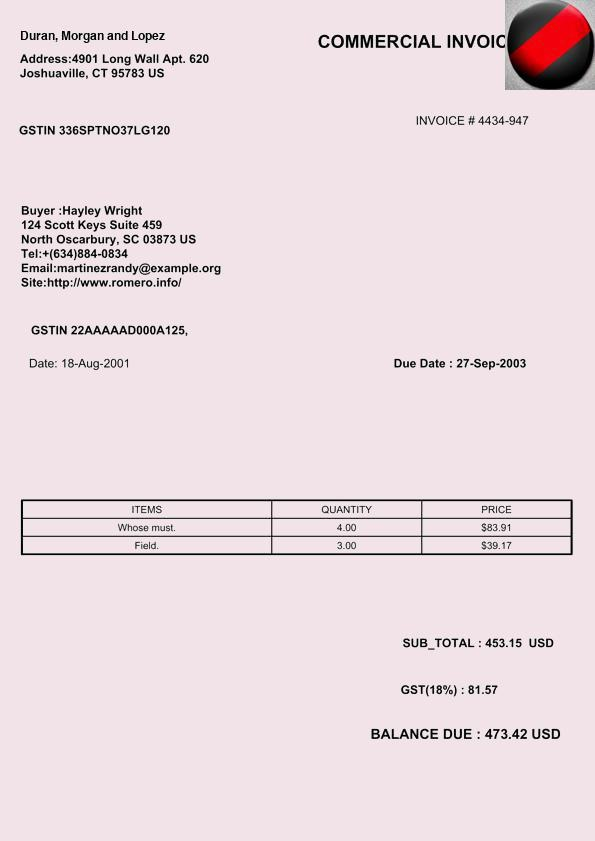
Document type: Invoice